Question: What are the imaging findings?
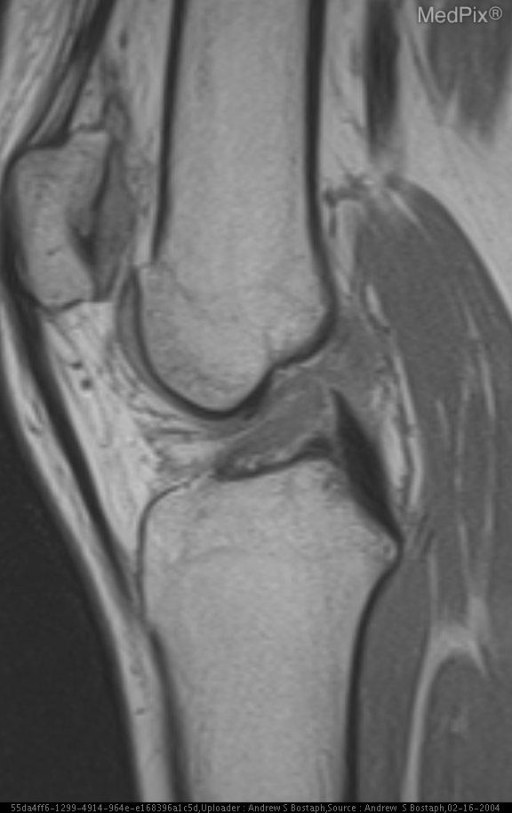
Answer: The imaging shows Figure 1:  Lateral radiograph in an 18 year old female with chronic pain during exercise.
Figure 2:  Sagital PD shows a “low lying” ACL consistent with tear.
Figure 3:  Sagital PD with FS shows an ostoeochondral defect of the lateral femoral condyle corresponding to the radiographic deep lateral femoral notch. Figure 2:  Sagital PD shows a “low lying” ACL consistent with tear..